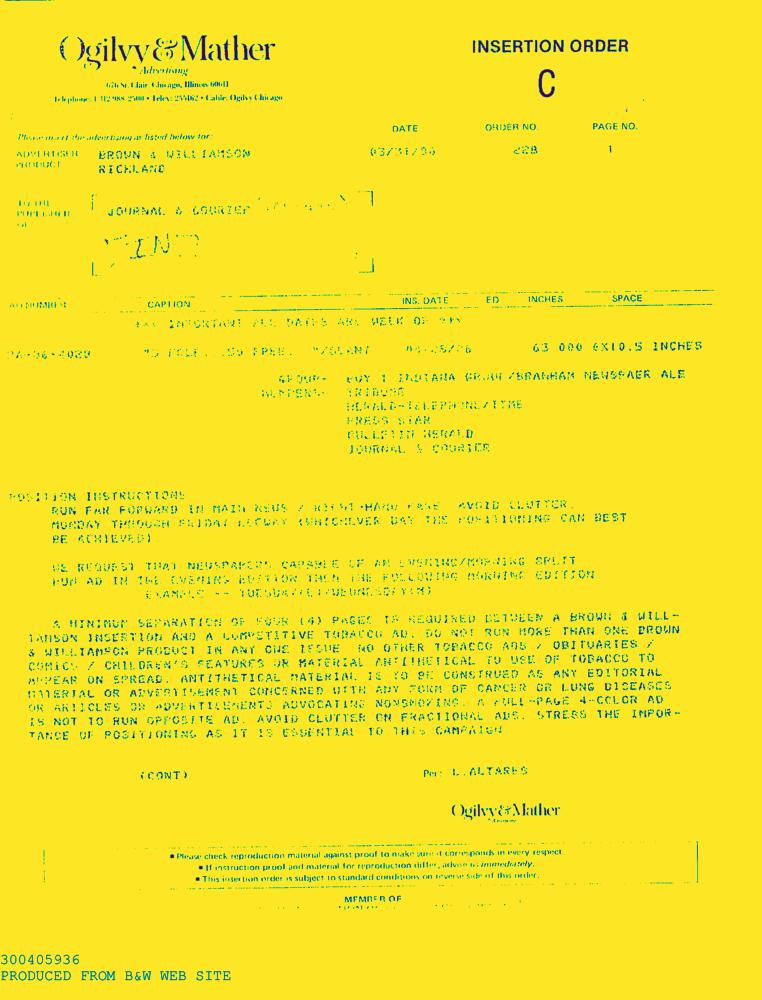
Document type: AD